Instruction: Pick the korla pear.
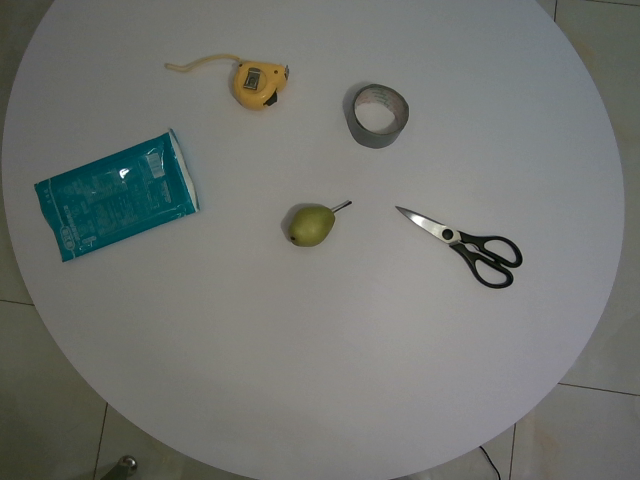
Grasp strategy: vertical